Question: Explain the disease:
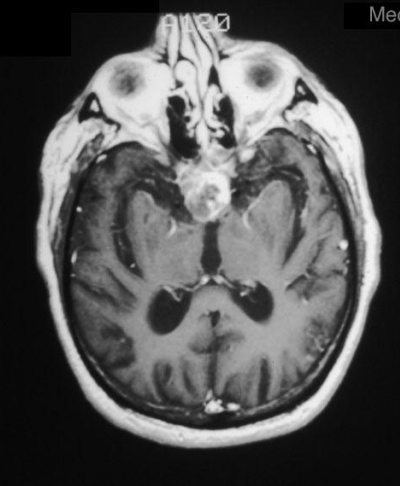
Answer: The disease is discussed as: Craniopharyngiomas are thought to arise from ectopic nests of stomadeal epithelium left during the embryonic development of the adenohypophysis. Craniopharyngiomas are often designated as “adamantinomatous” when stellate cells and keratin pearls are prominent.   Although craniopharyngiomas are commonly considered as childhood tumors, they may be encountered at any age as in this elderly man.